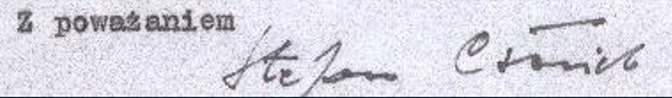
Signature of: stefan csorich